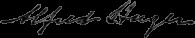
Signature of: alfred huger